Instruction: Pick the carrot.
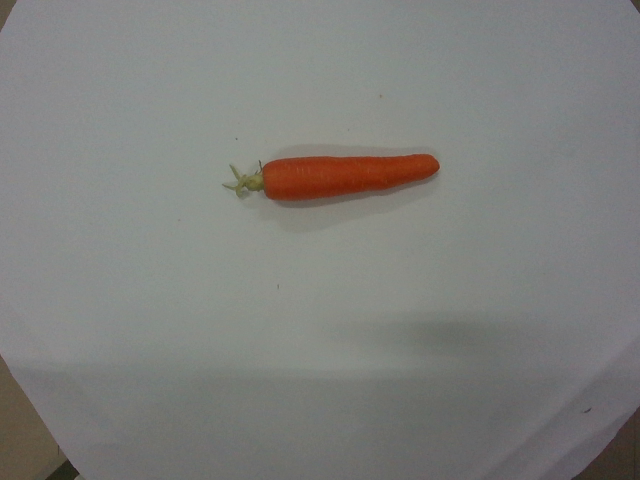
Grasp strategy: vertical